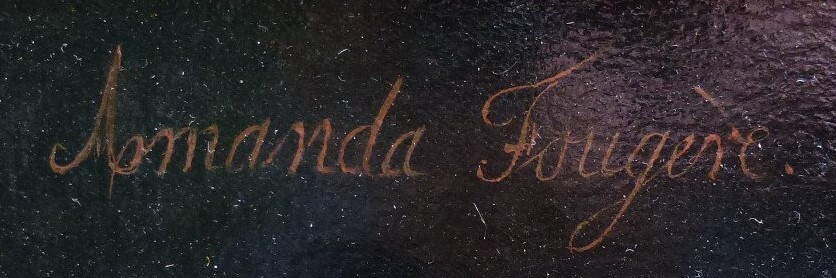
Signature of: amanda fougère